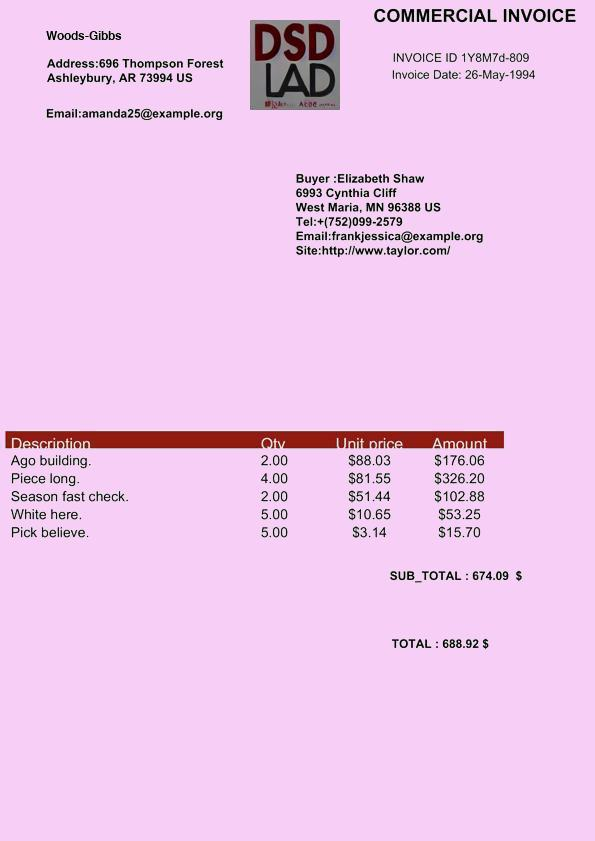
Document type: Invoice